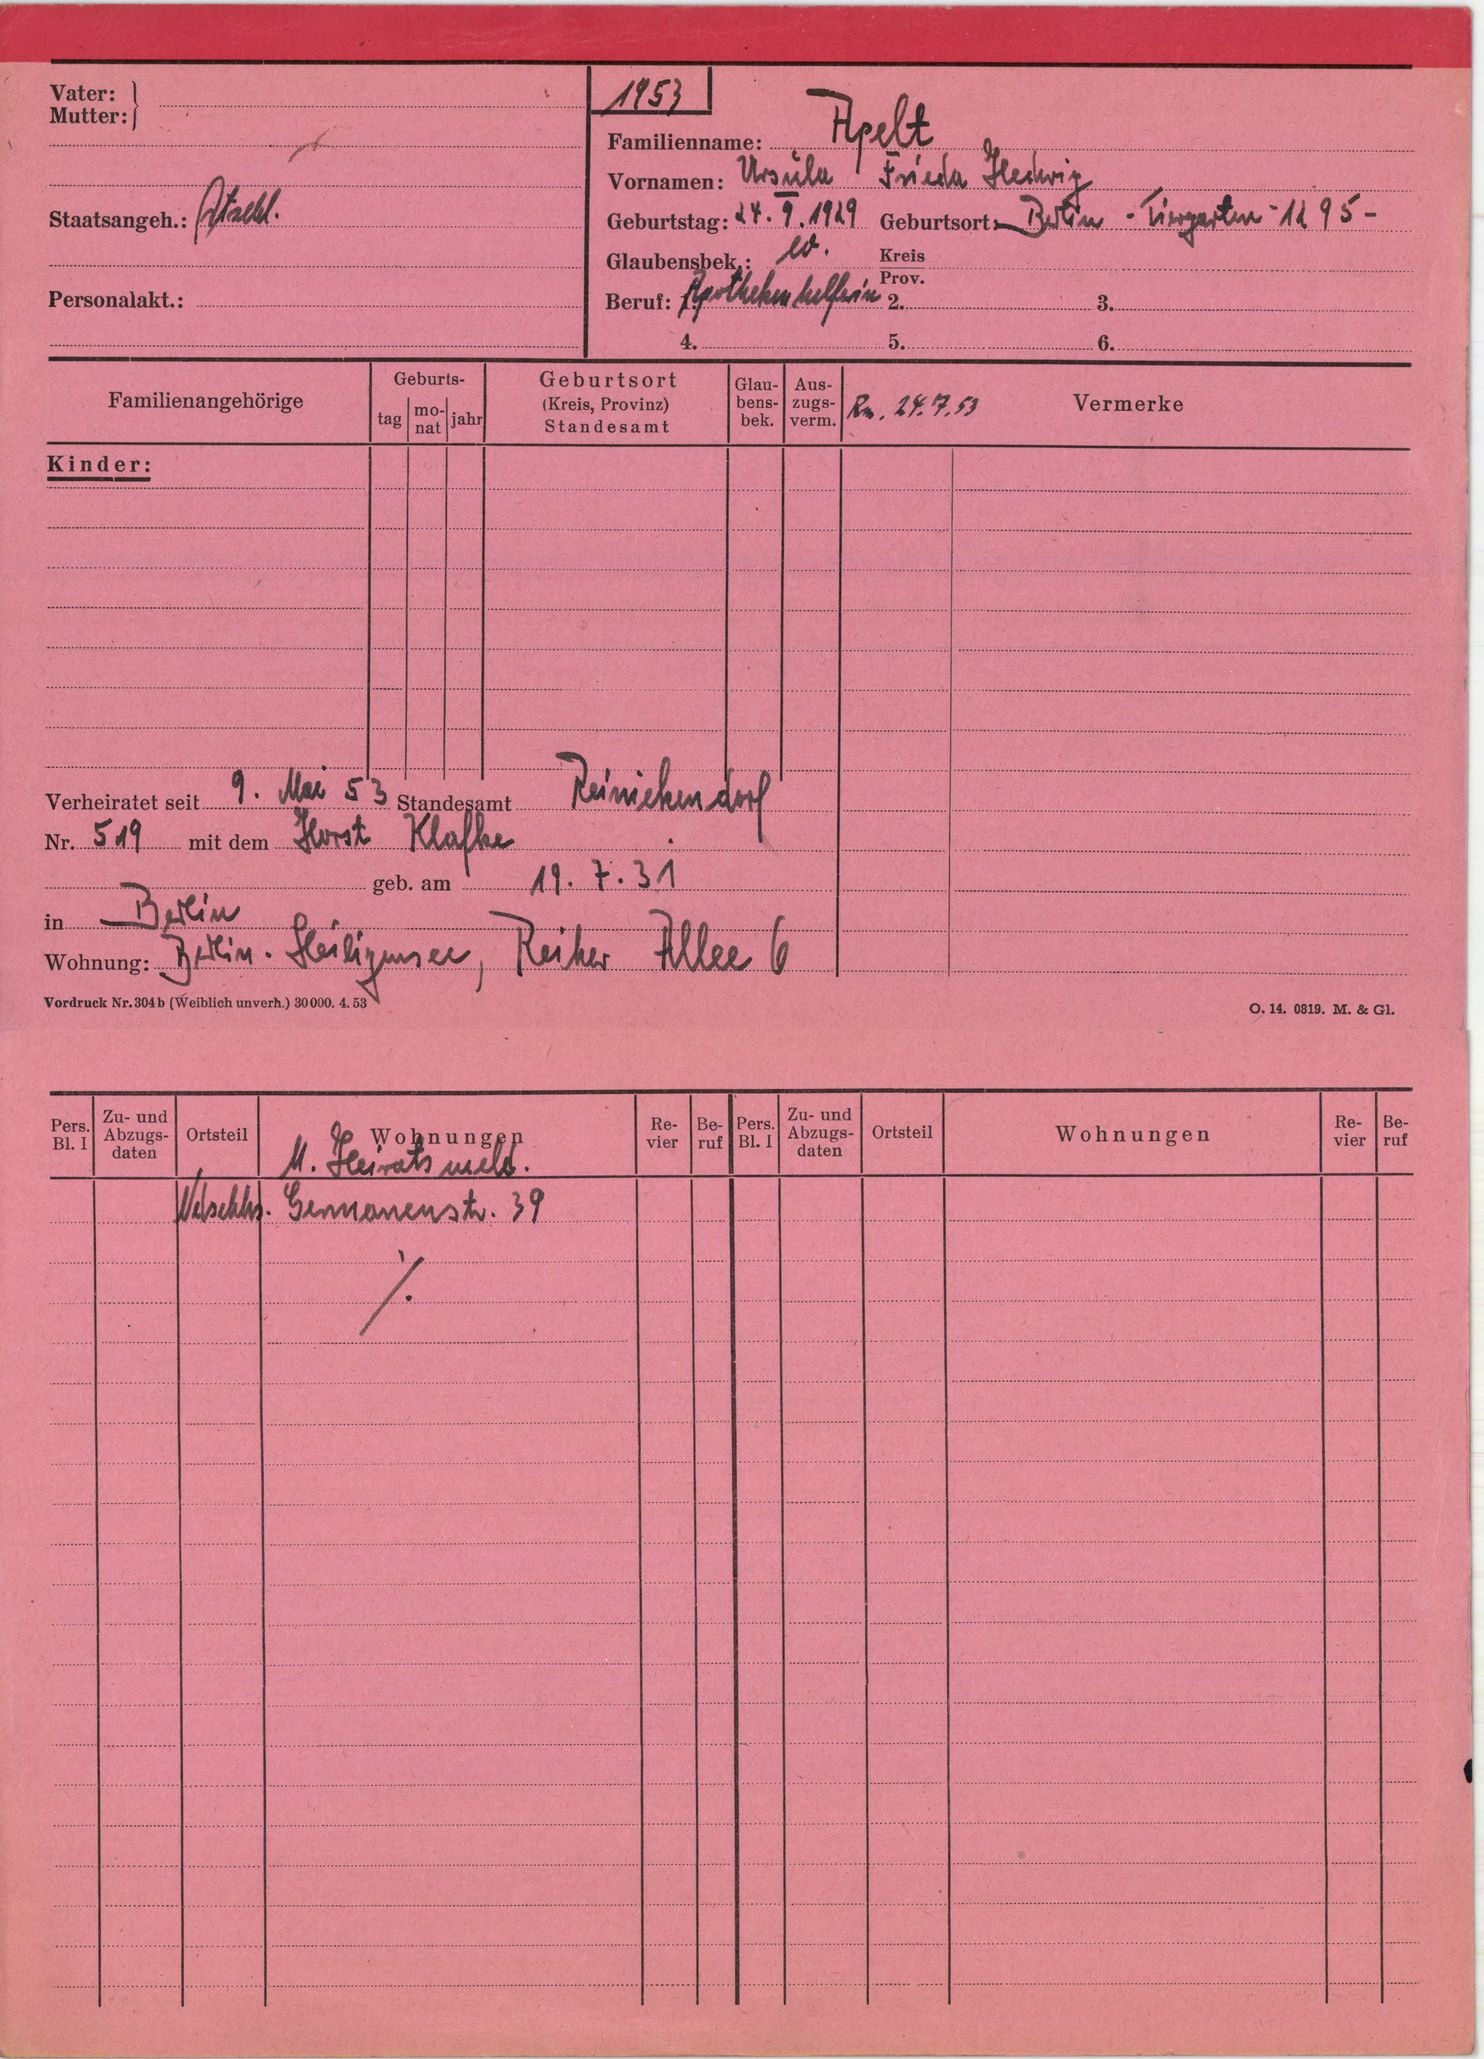
Apelt